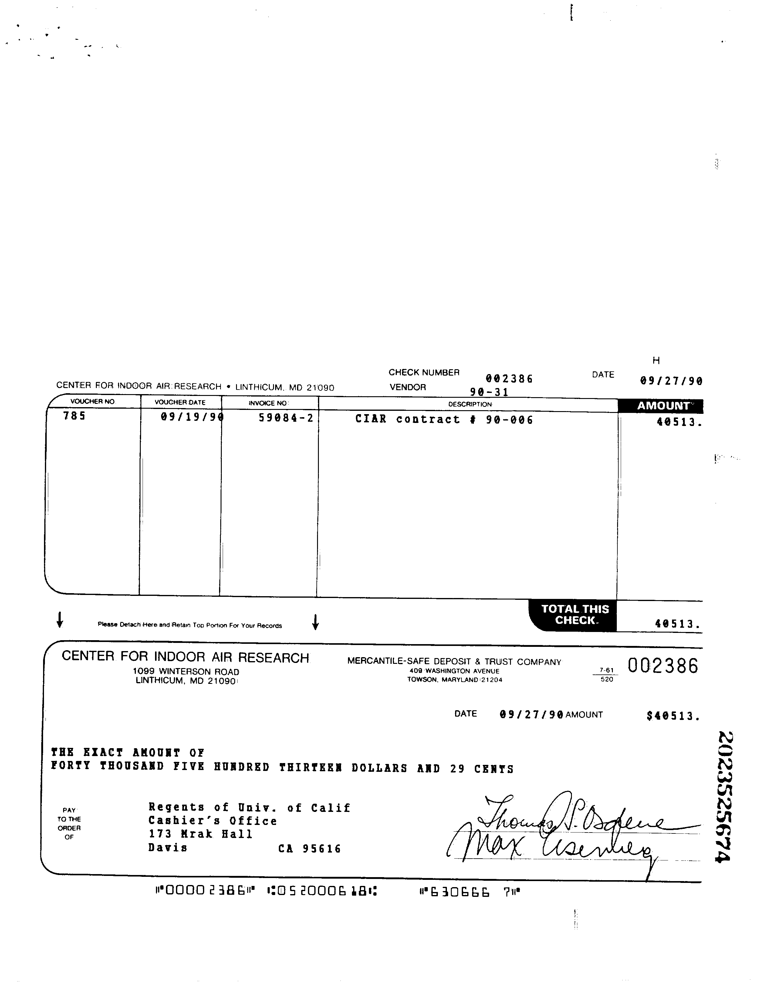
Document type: Invoice